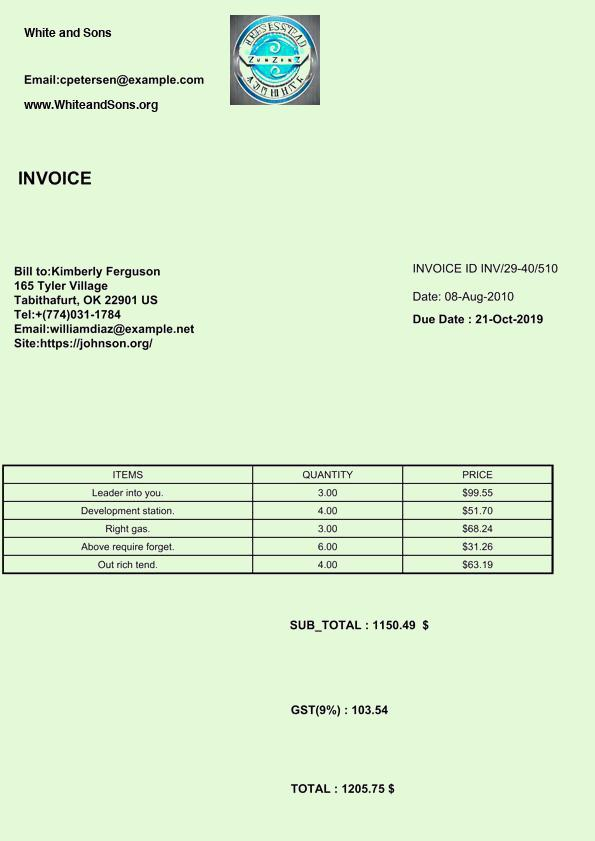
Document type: Invoice